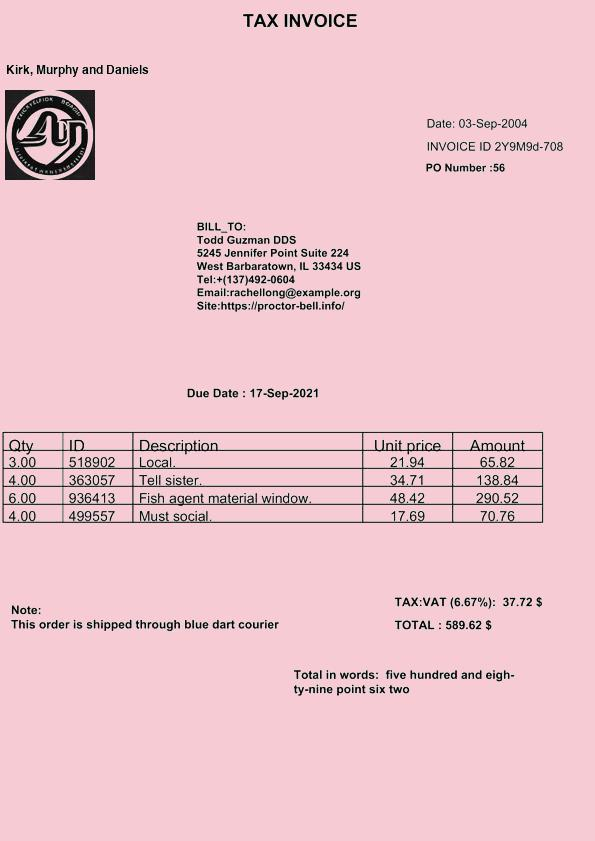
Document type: Invoice